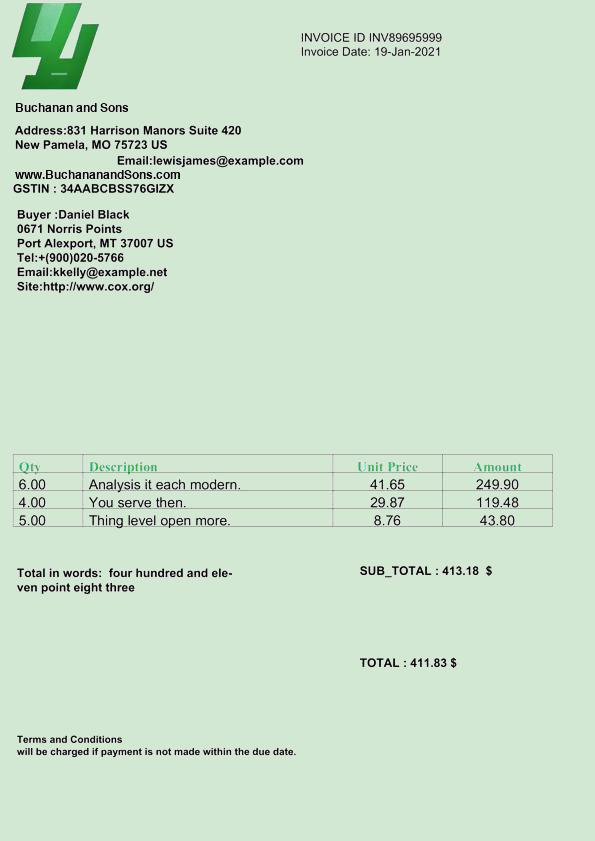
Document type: Invoice